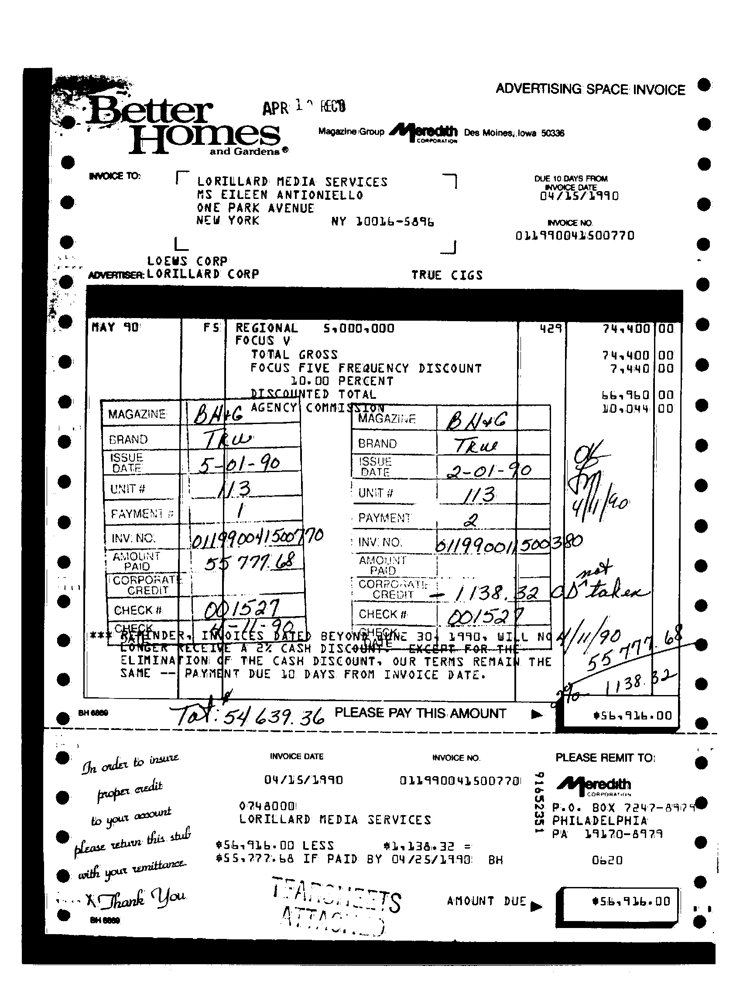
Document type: Invoice